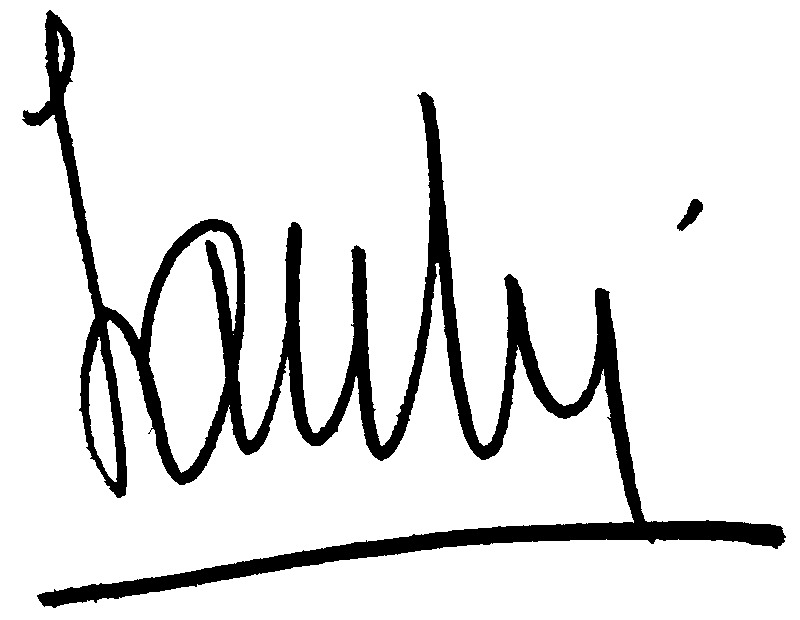
Signature of: jean paolini